Question: What is the property identification or parcel number listed?
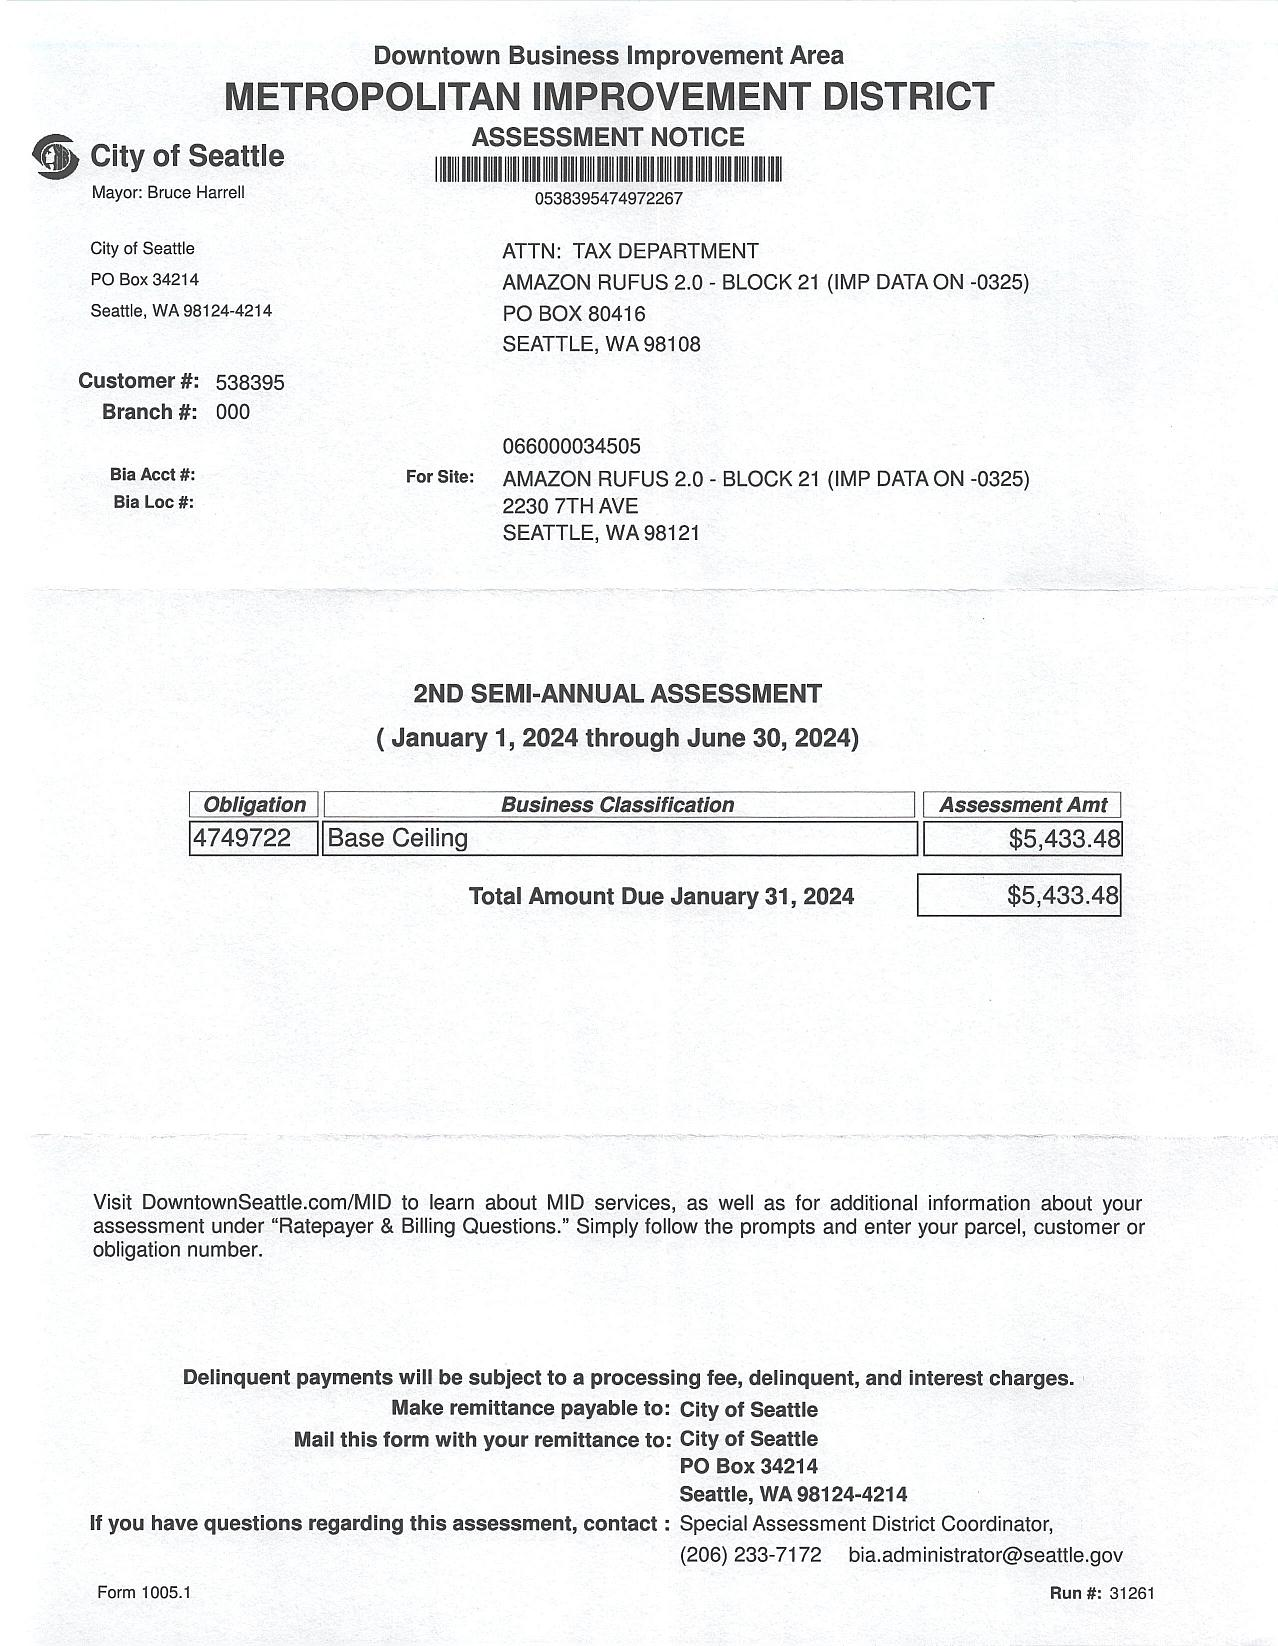
Answer: "066000034505"